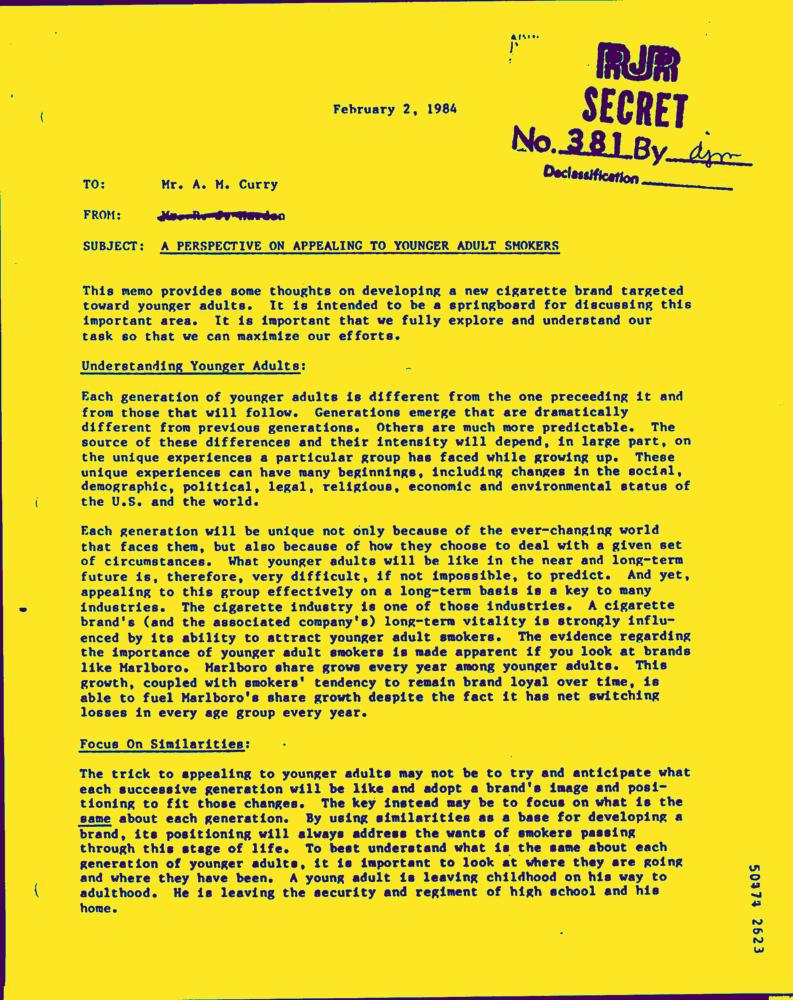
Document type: Letter-Doc